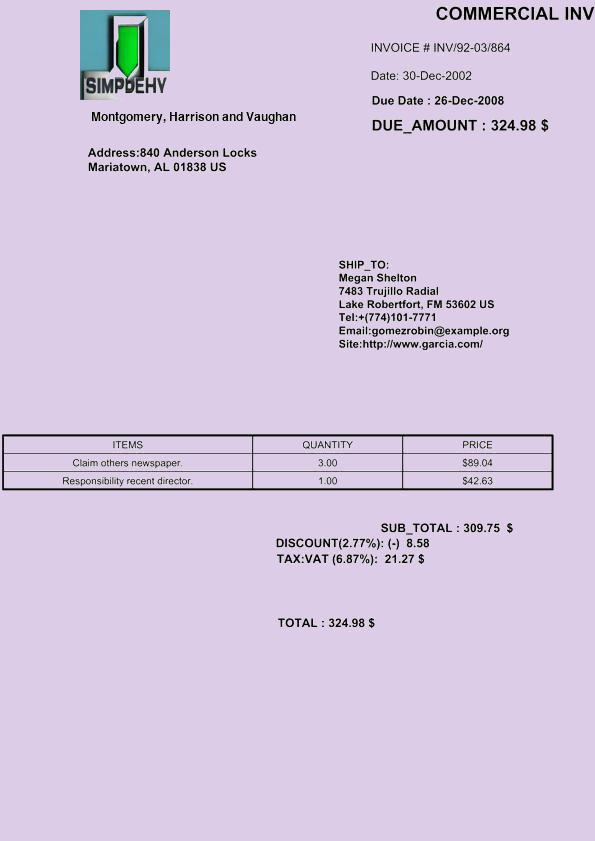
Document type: Invoice